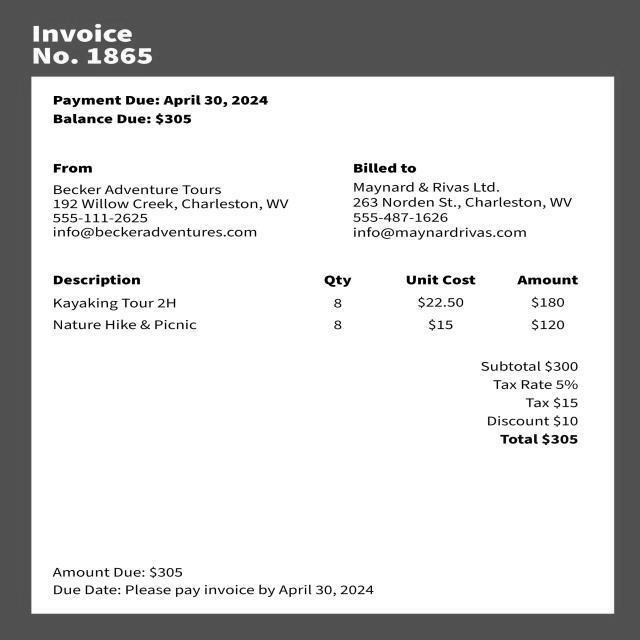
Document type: Invoice